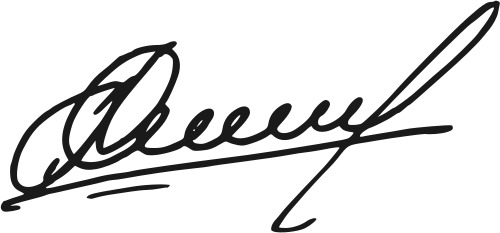
Signature of: boris simonov